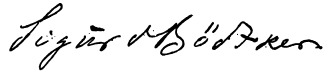
Signature of: sigurd bødtker